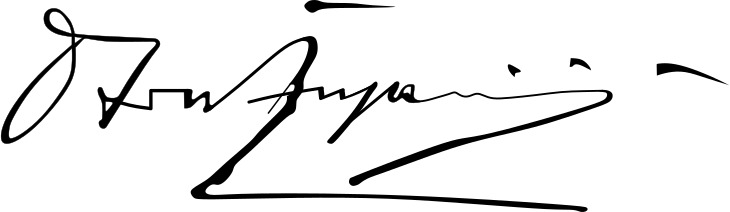
Signature of: oton župančič